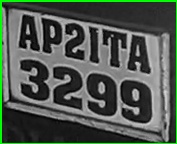
License plate number: AP 21TA 3299